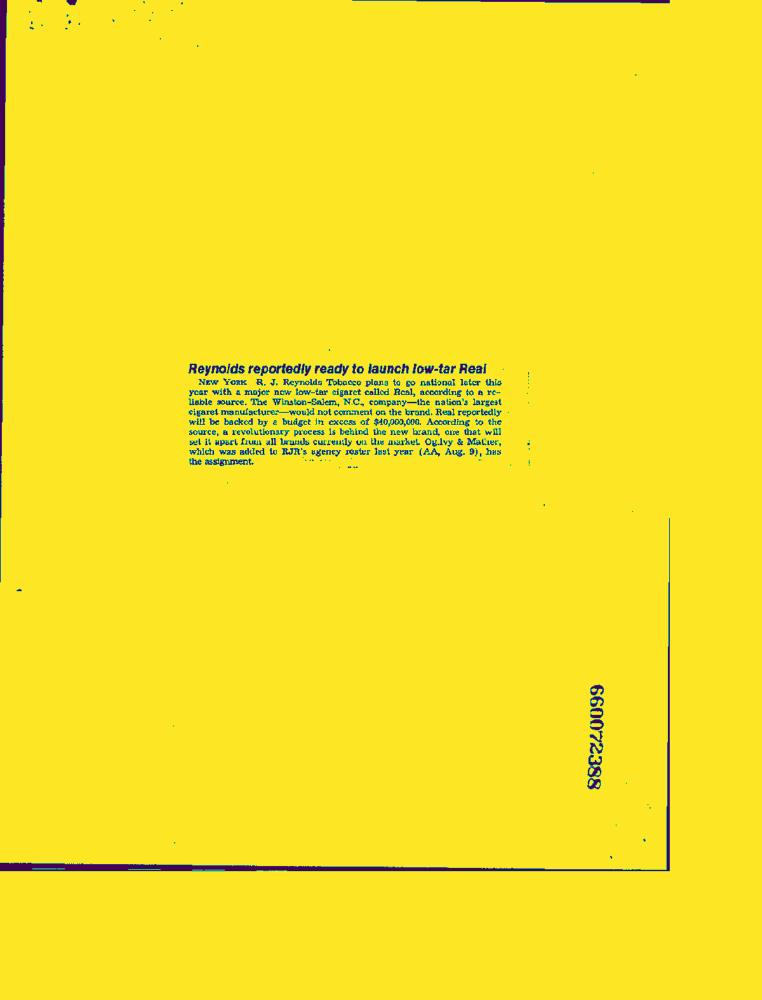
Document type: News-Article